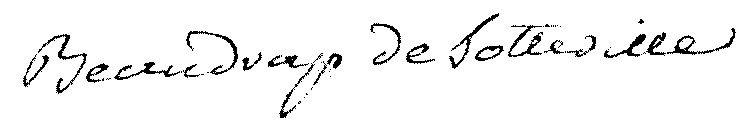
Signature of: pierre françois de beaudrap